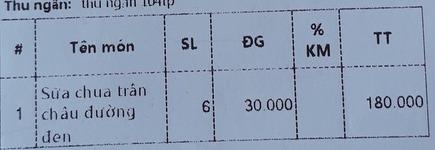
Thu ngân: thu ngan 104hp

<table>
  <tr>
    <th>#</th>
    <th>Tên món</th>
    <th>SL</th>
    <th>ĐG</th>
    <th>% KM</th>
    <th>TT</th>
  </tr>
  <tr>
    <td>1</td>
    <td>Sữa chua trân châu đường đen</td>
    <td>6</td>
    <td>30.000</td>
    <td></td>
    <td>180.000</td>
  </tr>
</table>